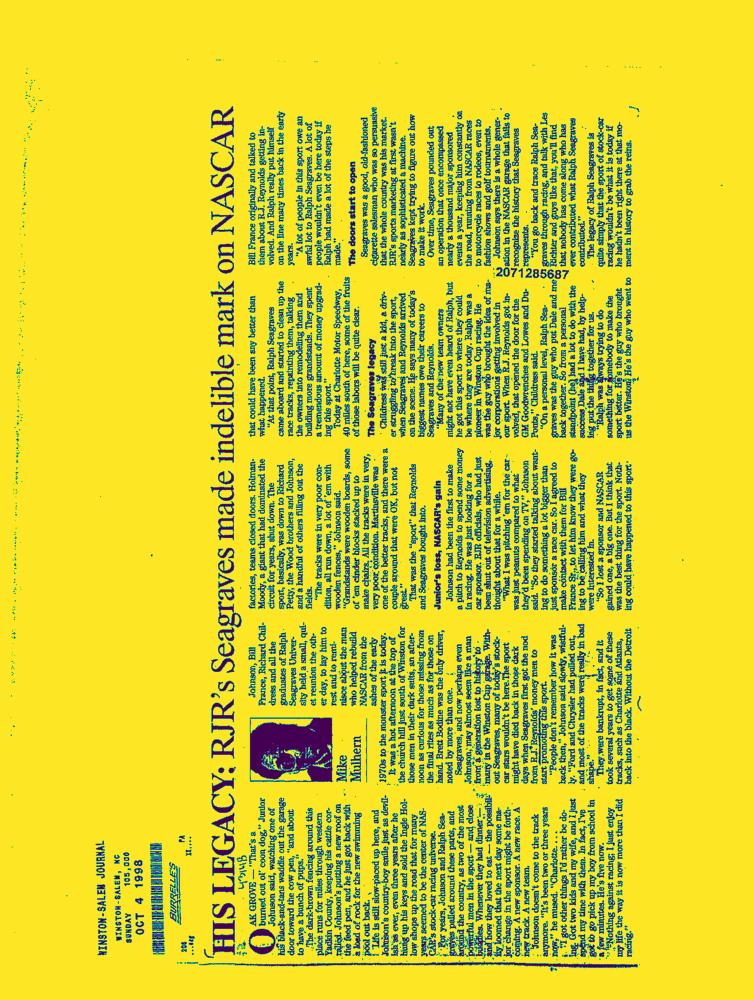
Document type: News-Article